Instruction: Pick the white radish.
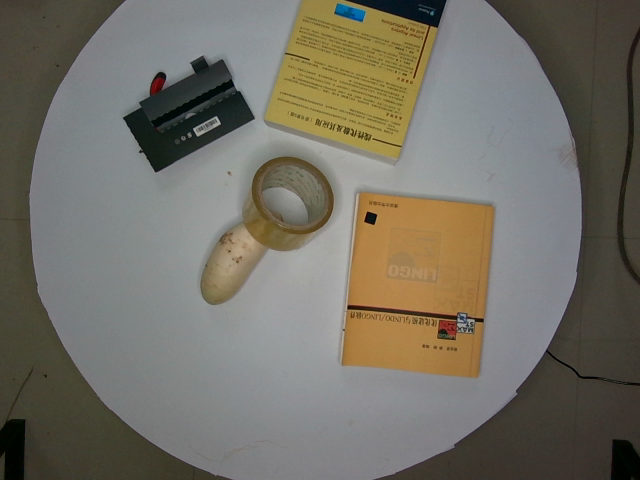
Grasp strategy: vertical